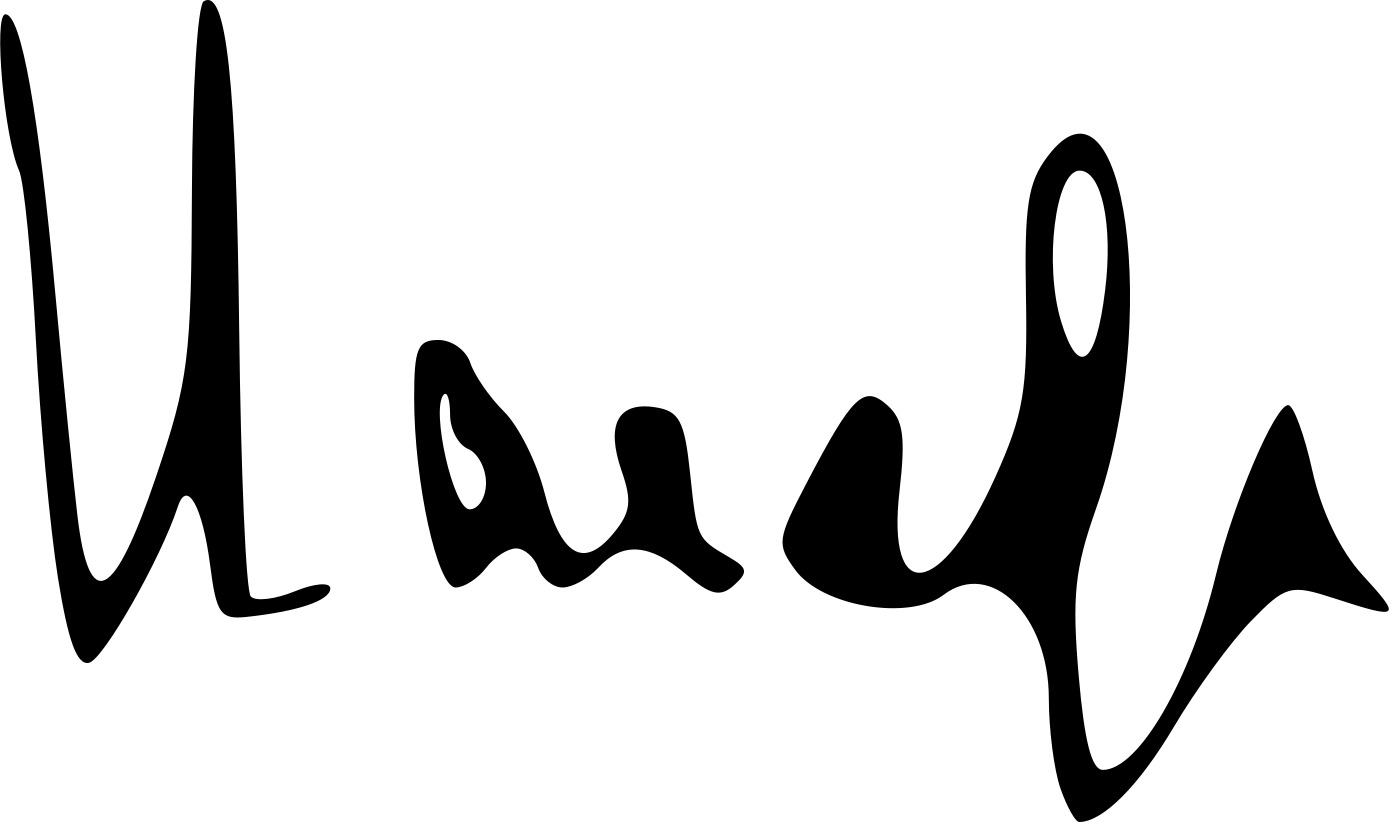
Signature of: constantin karadja